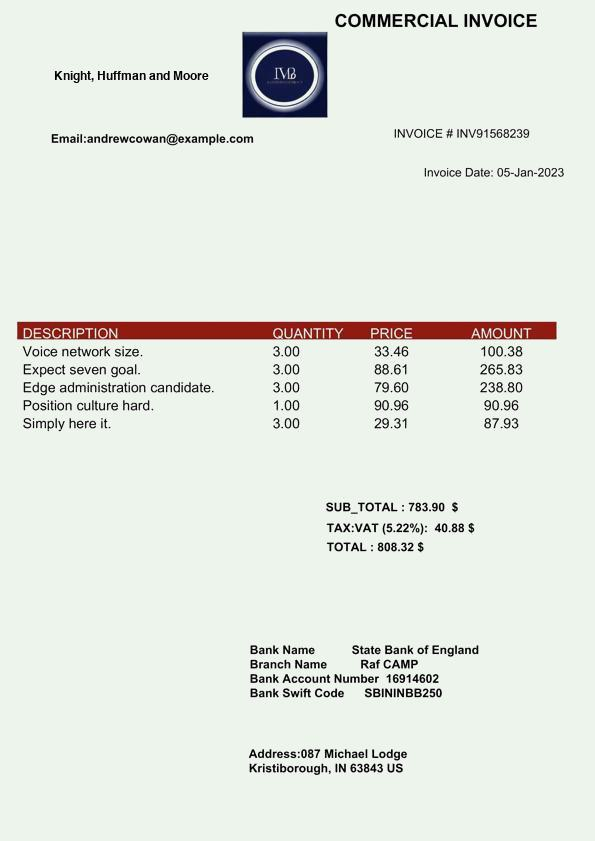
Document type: Invoice